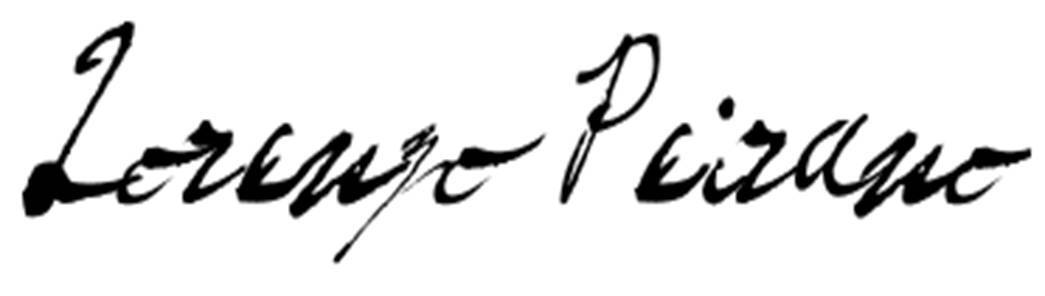
Signature of: lorenzo peirano